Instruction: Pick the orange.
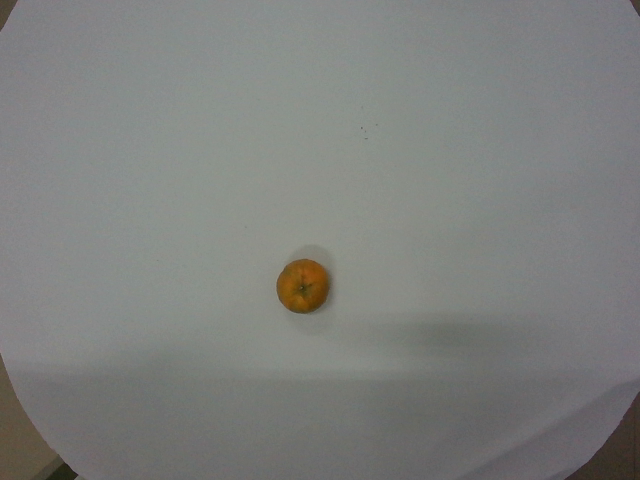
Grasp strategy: vertical